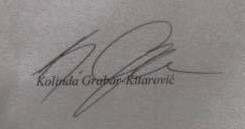
Signature of: kolinda grabar kitarović